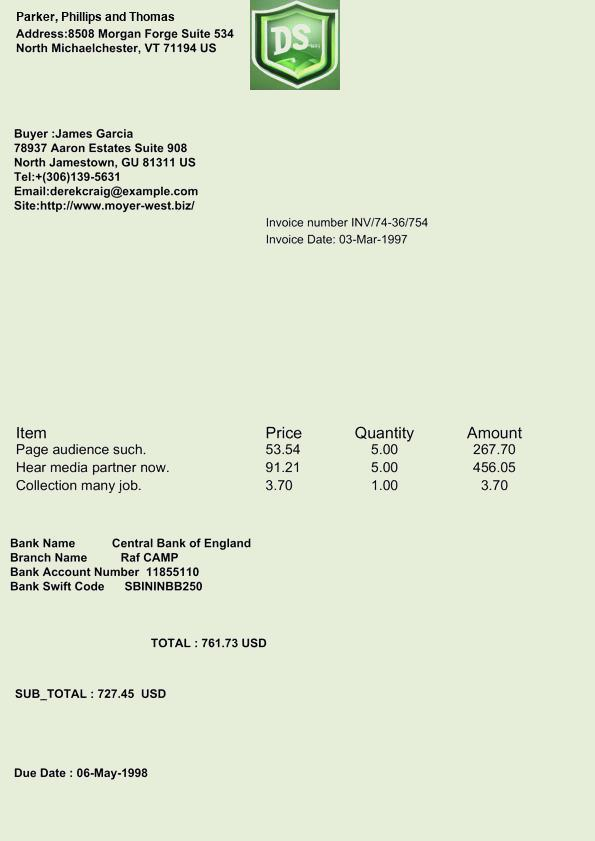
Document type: Invoice